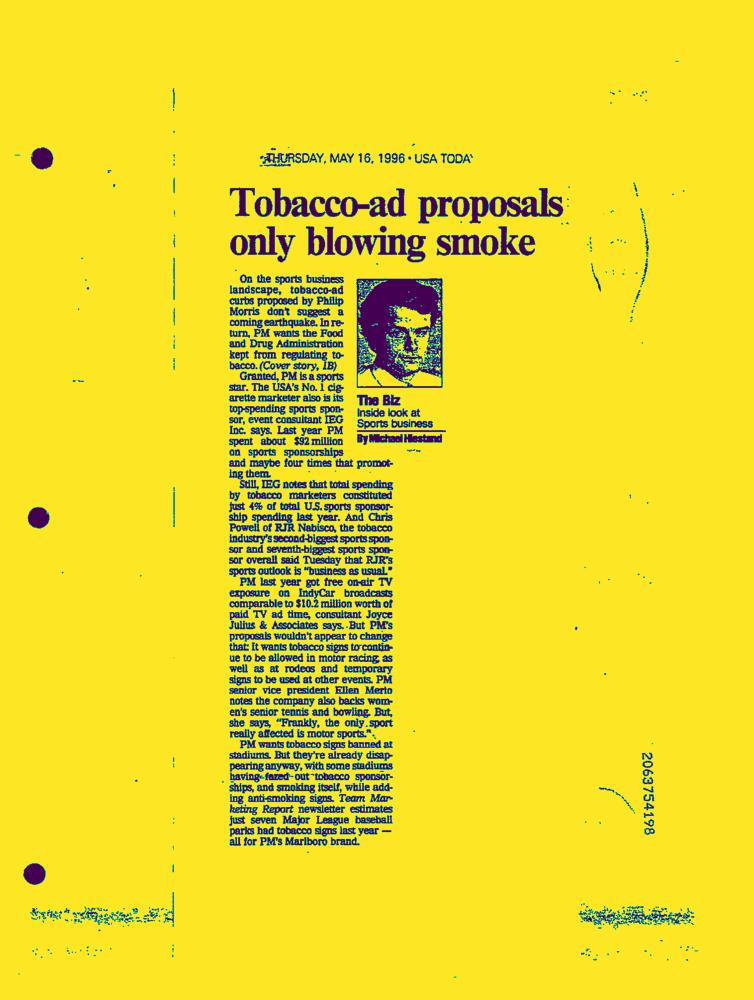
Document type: News-Article